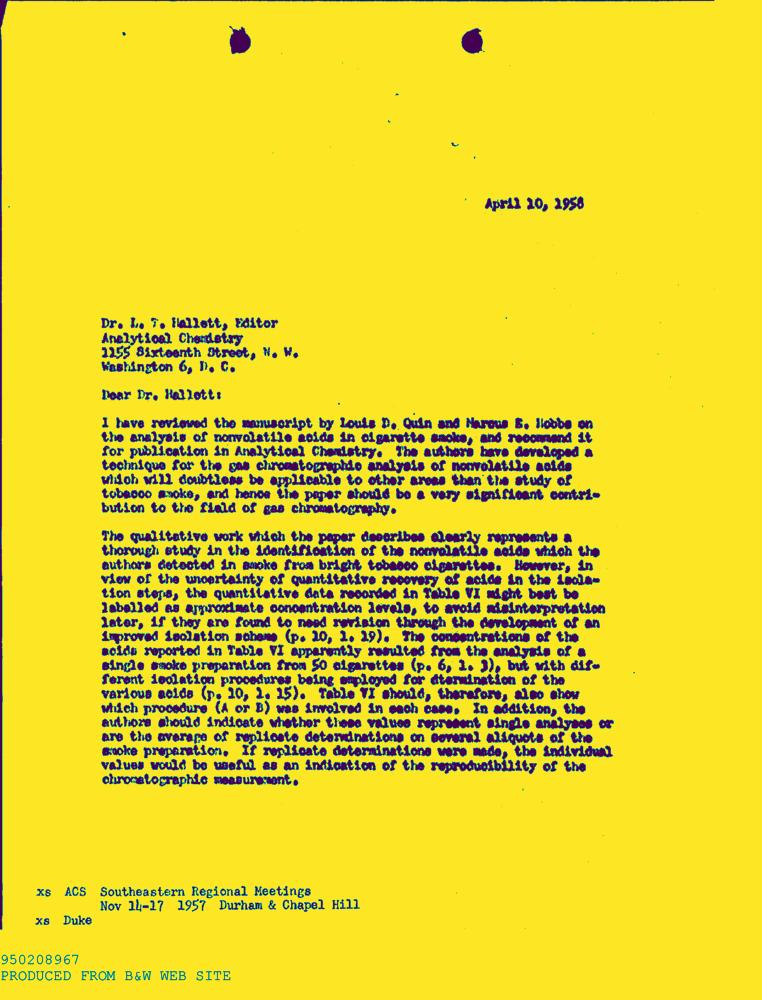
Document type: Letter-Doc